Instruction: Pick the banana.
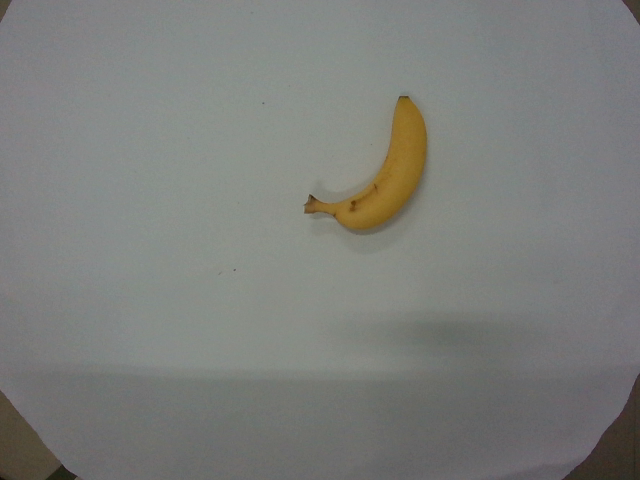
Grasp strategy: vertical